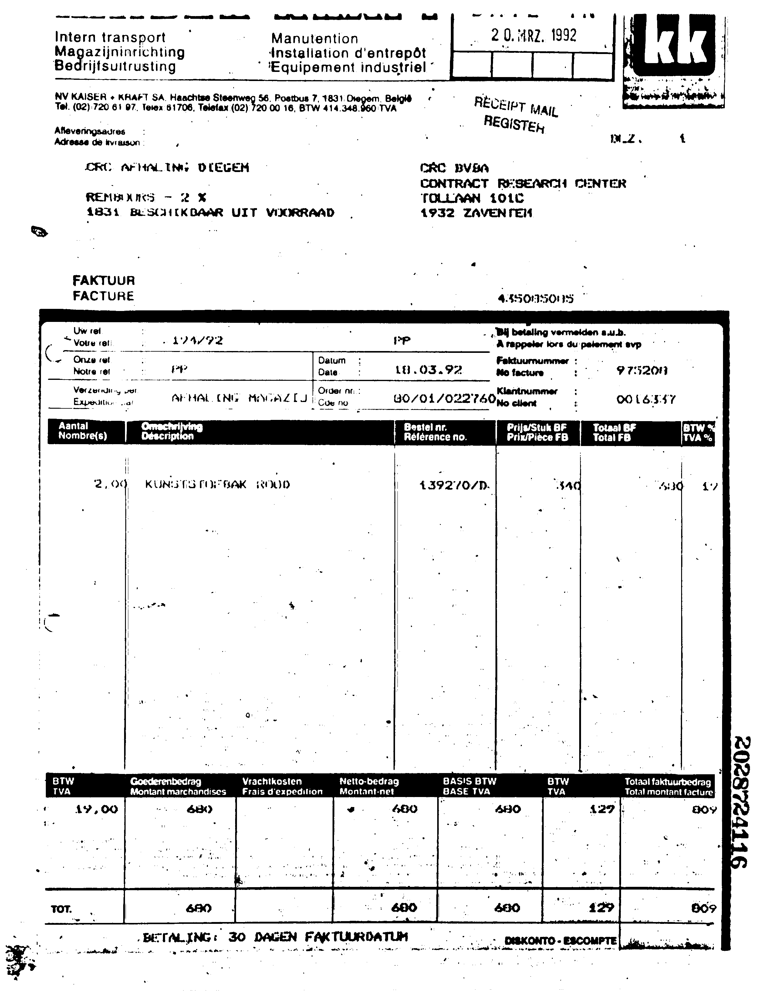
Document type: Invoice